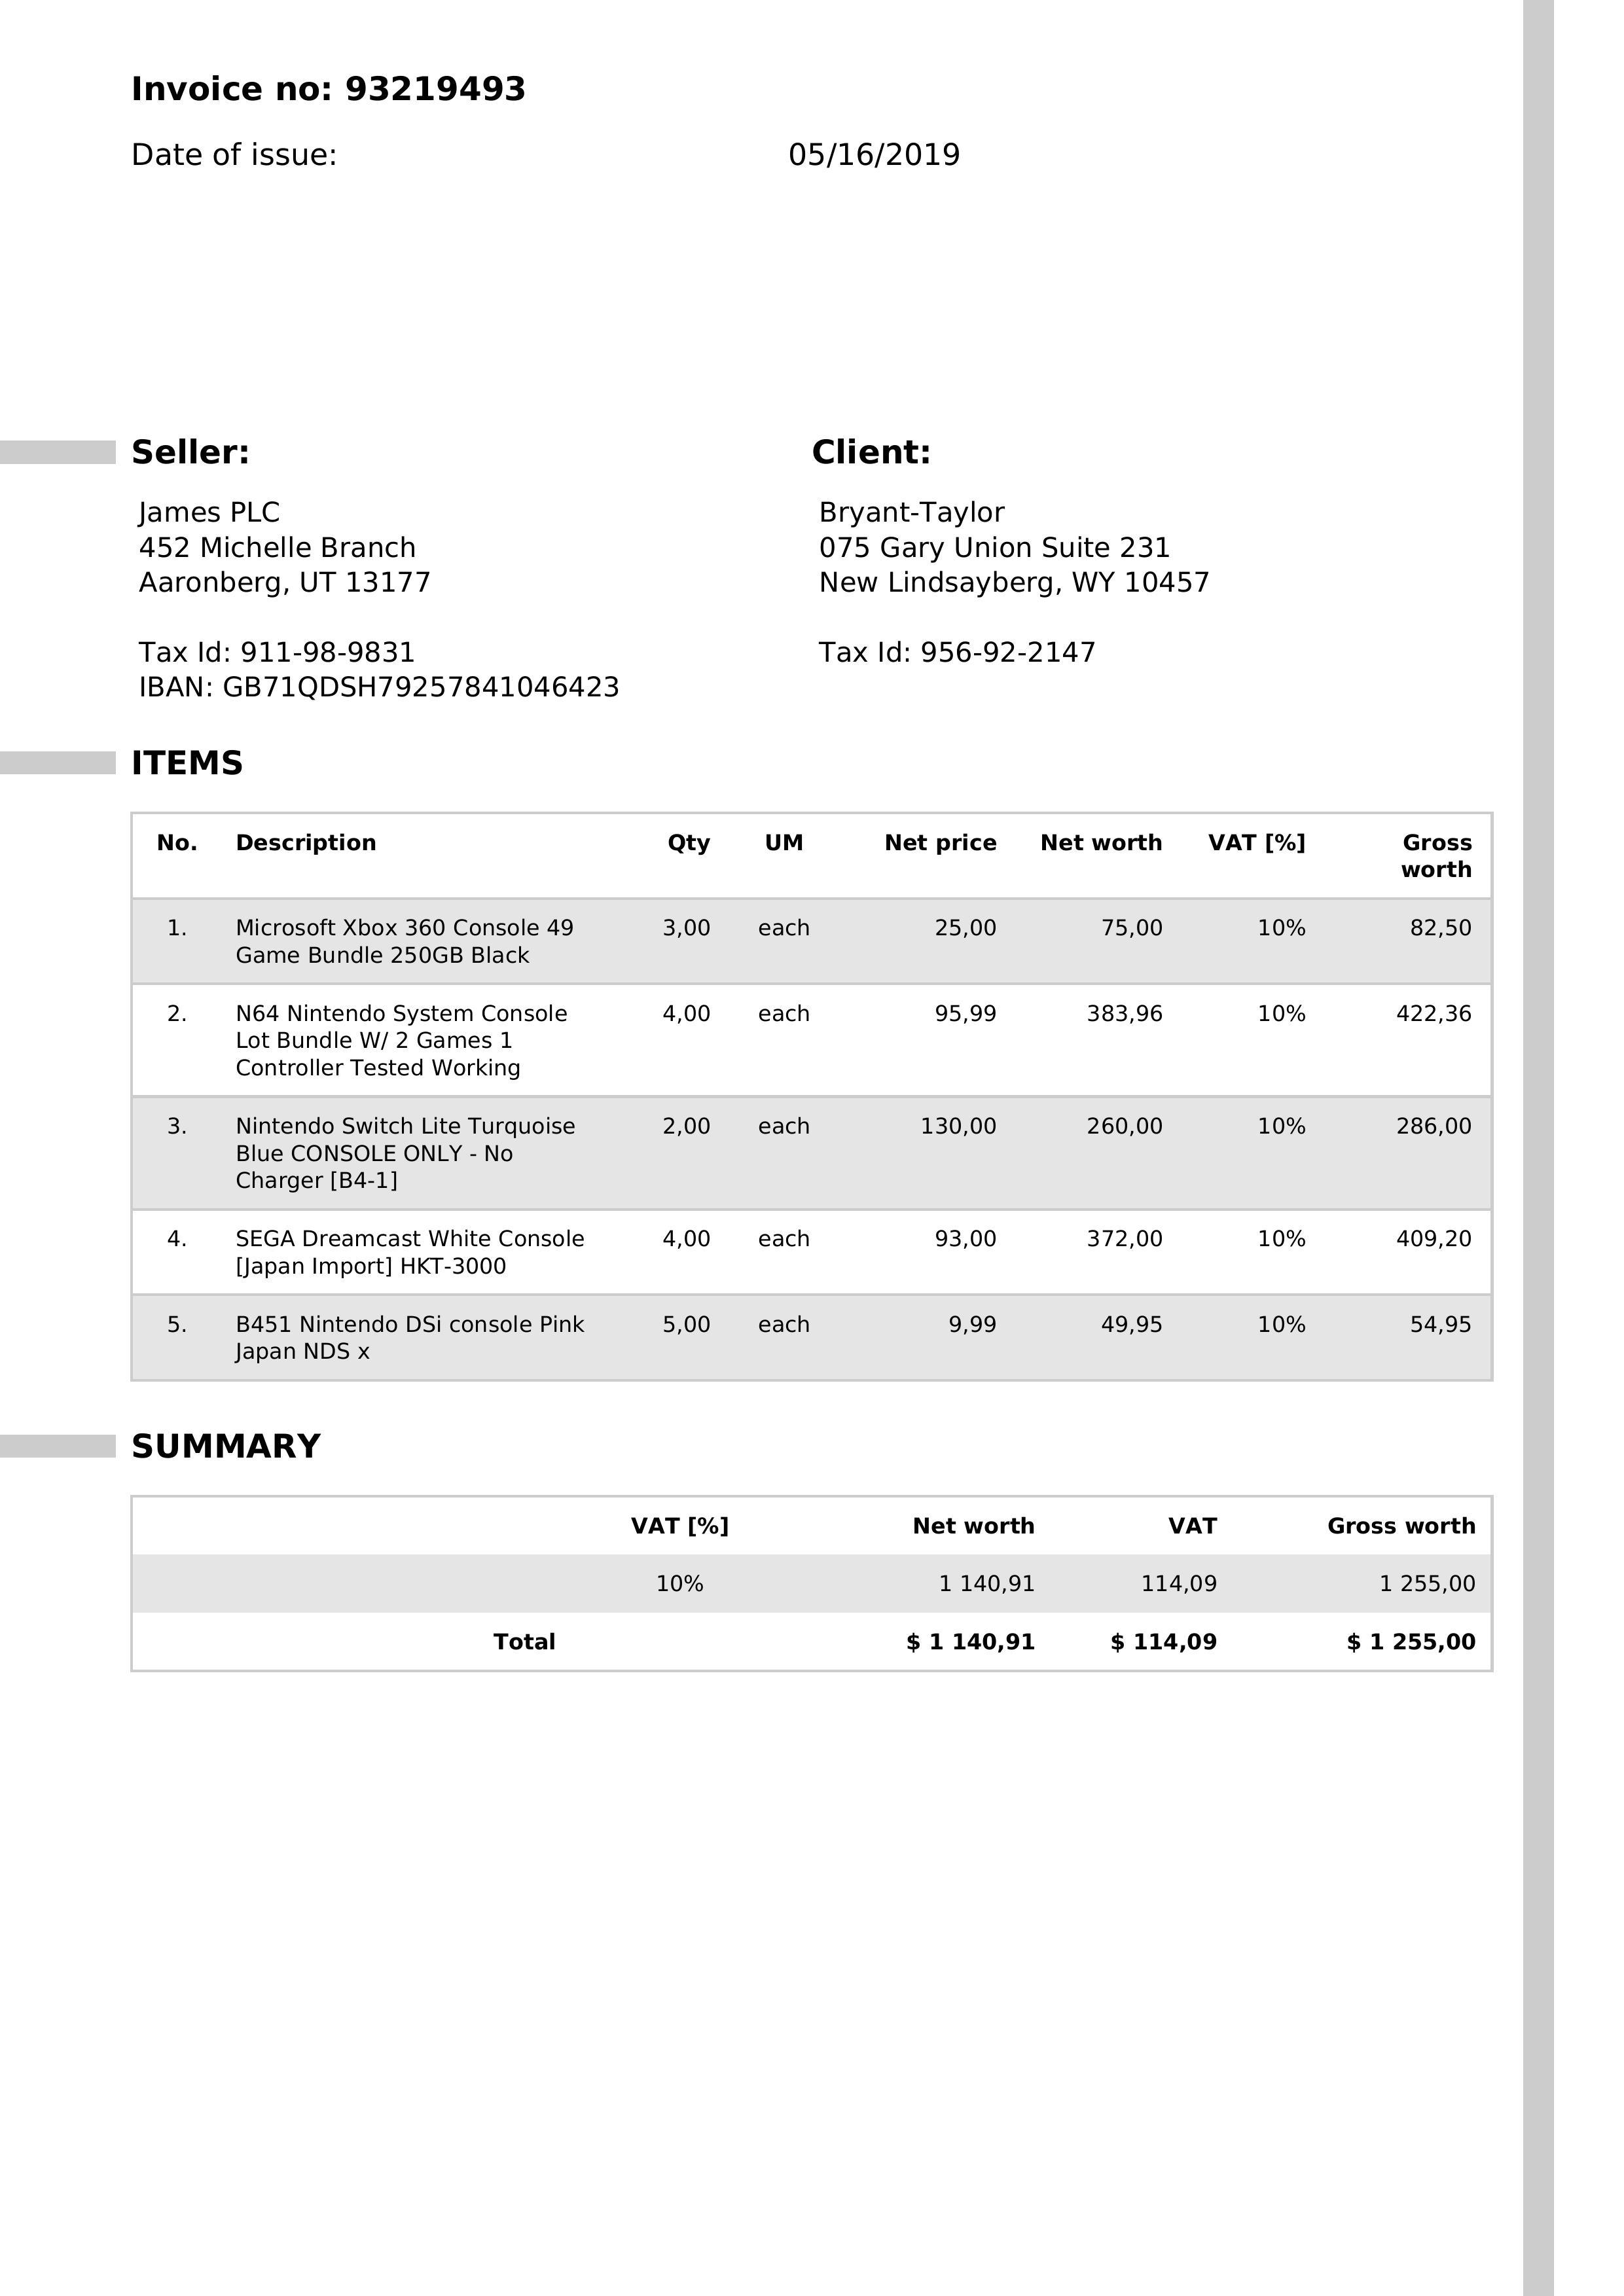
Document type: Invoice